Question: What could the diagnosis suggest?
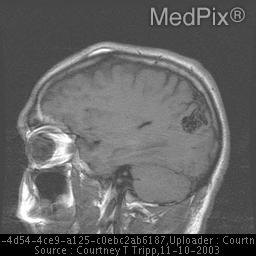
Answer: The possible diagnosis includes dural Arteriovenous fistula.